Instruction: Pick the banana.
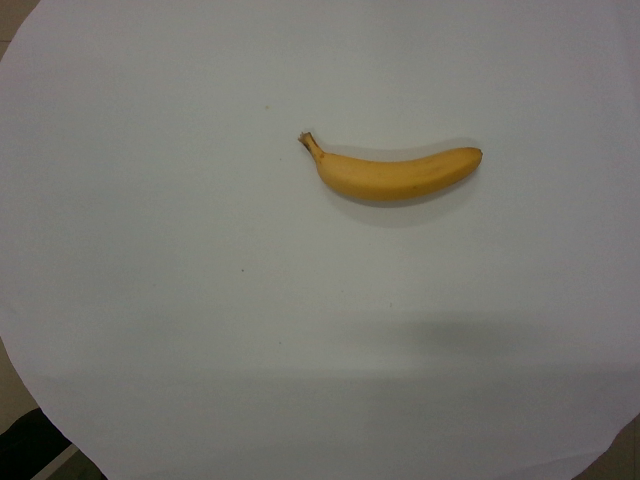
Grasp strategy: vertical